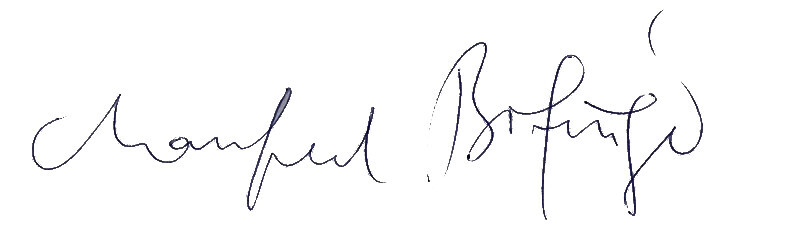
Signature of: manfred bofinger